Question: Explain the disease:
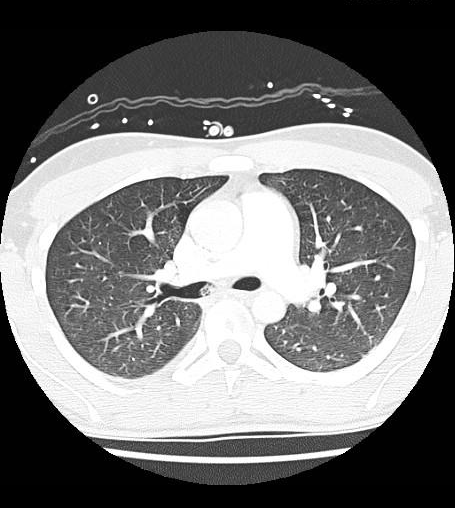
Answer: The disease is discussed as: At least in our institutional experience, CT pulmonary angiography has effectively replaced the V/Q scan and conventional catheter pulmonary angiography as the modality of choice for diagnosing pulmonary embolism.  Probably one of the greatest advantage of CTPA is the ability to show other disease processes which can explain the patient's clinical symptoms.

In this case, the large mucus plug was the cause of the patient's dyspnea and hypoxia.  Mucus plug can be a potential cause of a false positive study as well.  The mucus plug surrounded by the bronchial wall, which can enhance due to inflammation, can definitely mimic an acute pulmonary embolism.  The key to diagnosing a mucus plug is to see the abnormality tracking within the airway, rather than the pulmonary artery.